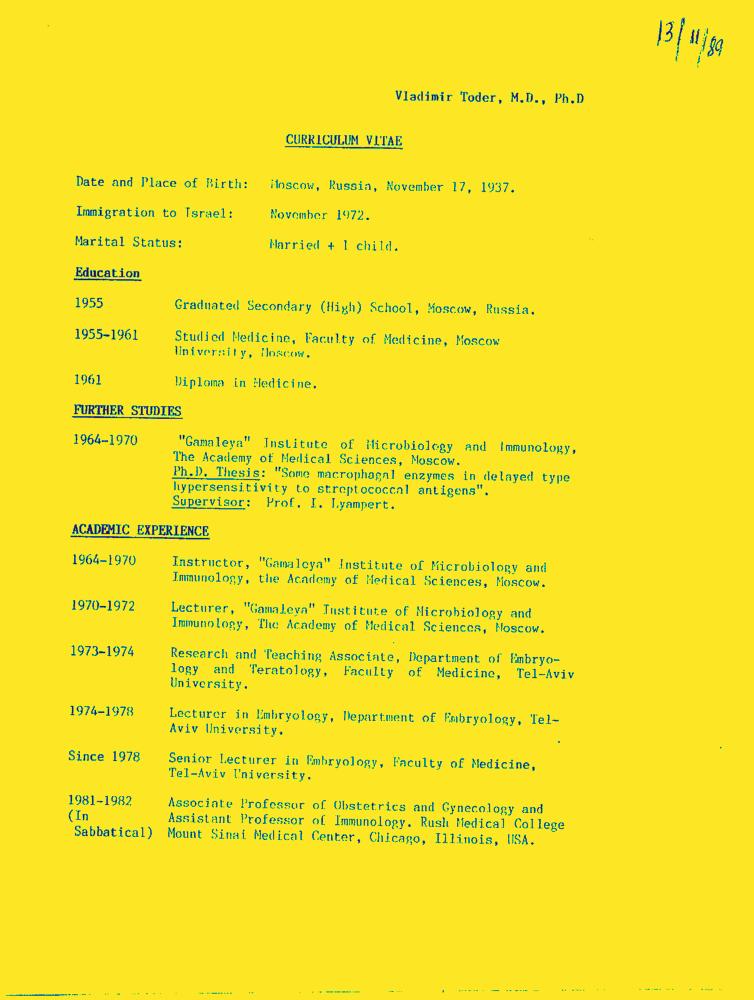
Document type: Resume-Doc